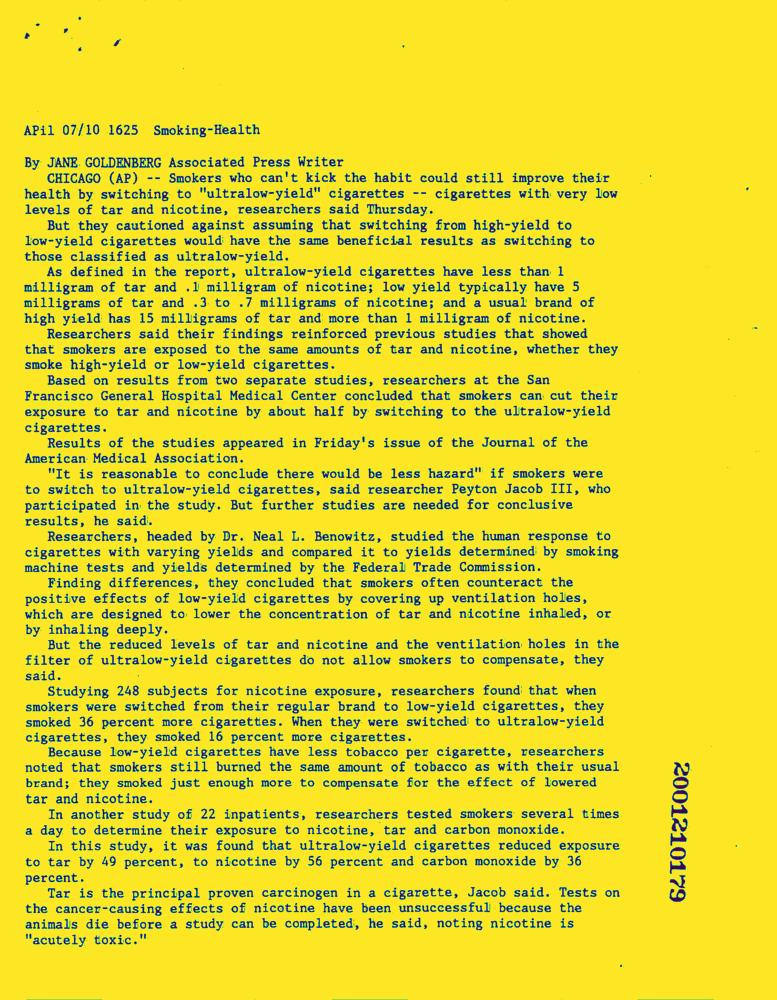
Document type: News-Article